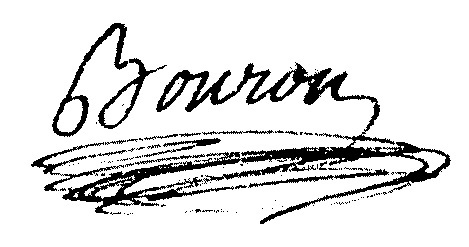
Signature of: françois anne jacques bouron